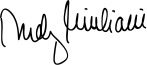
Signature of: q212648